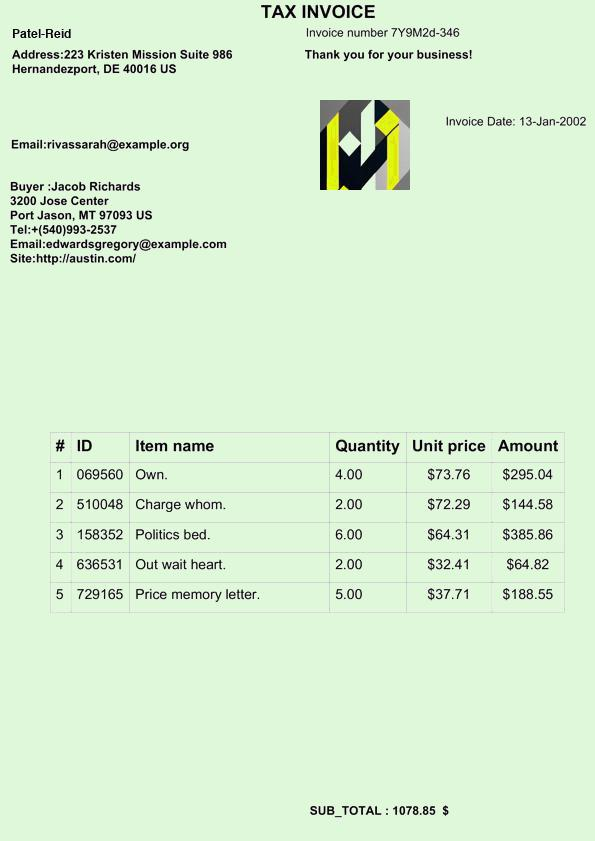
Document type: Invoice